Question: How does the patient history play a role?
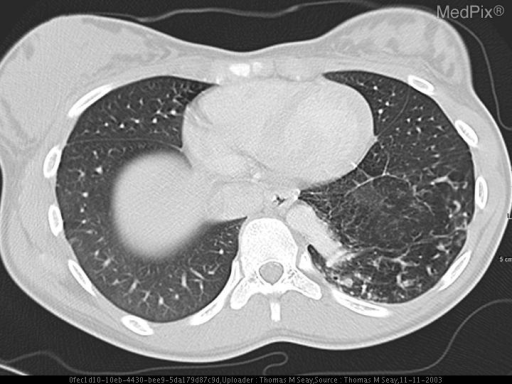
Answer: The patient's history of This 12 year old girl has recurrent left lower lobe pneumonia. She is otherwise healthy. Other previous medical history is noncontributory. is key in understanding the case.